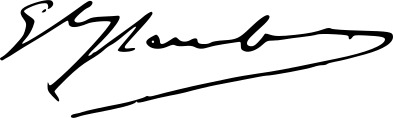
Signature of: gustave flaubert